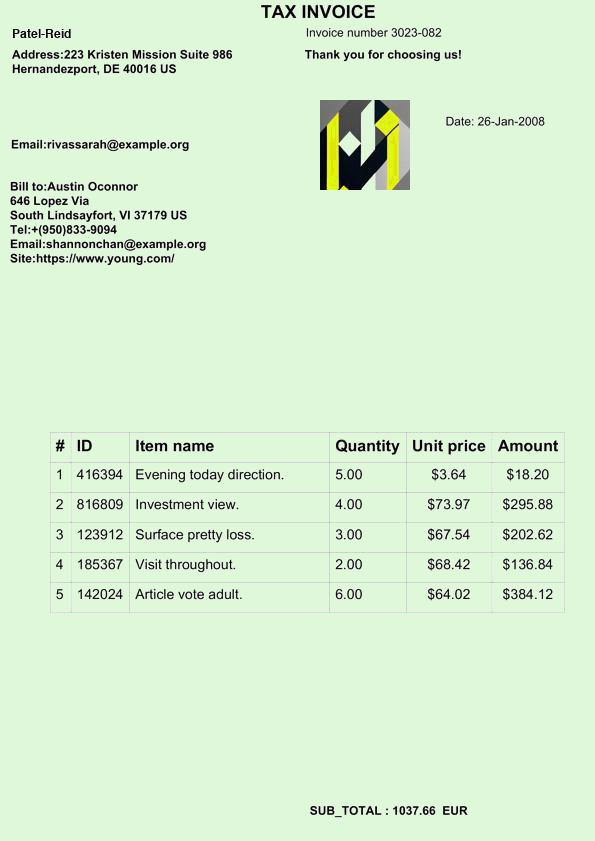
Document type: Invoice